Question: What do the imaging results show?
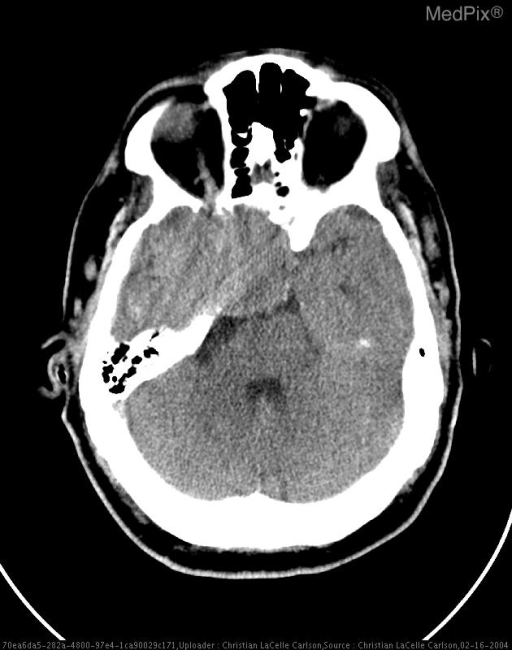
Answer: The imaging shows A large hyperdense extraaxial mass with hypodense cystic regions fills the right middle cranial fossa in the area of the sphenoid ridge.  The mass involves the skull base and indents the right frontotemporal parenchyma with local mass-effect and edema with protrusion into the right lateral ventricle and compression of the upper aspect of the right midbrain.  Basal cisterns and lateral ventricles remain open.  There has been bony remodeling and scalloping of the skull base.  Calcification and hyperostosis are also present.  There is no evidence of acute intracranial hemorrhage. A large hyperdense extraaxial mass with hypodense cystic regions fills the right middle cranial fossa in the area of the sphenoid ridge.  The mass involves the skull base and indents the right frontotemporal parenchyma with local mass-effect and edema with protrusion into the right lateral ventricle and compression of the upper aspect of the right midbrain.  Basal cisterns and lateral ventricles remain open.  There has been bony remodeling and scalloping of the skull base.  Calcification and hyperostosis are also present.  There is no evidence of acute intracranial hemorrhage..